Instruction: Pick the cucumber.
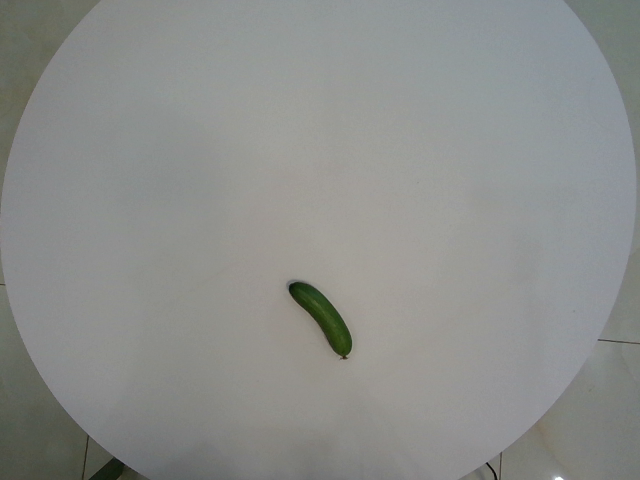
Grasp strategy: vertical